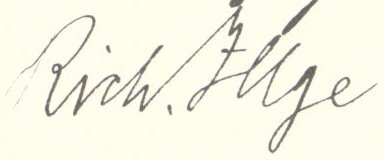
Signature of: richard illge